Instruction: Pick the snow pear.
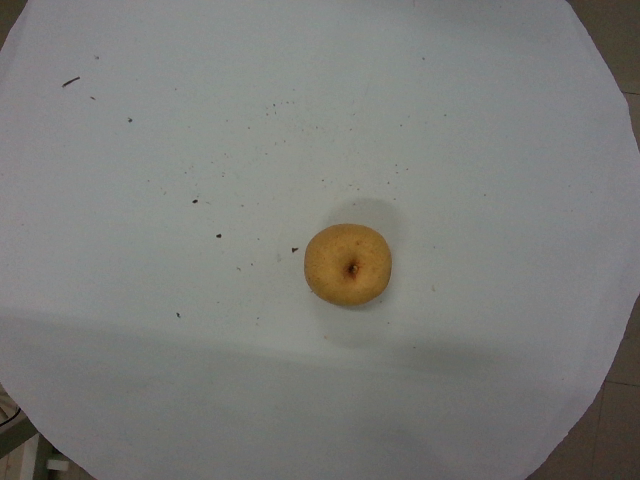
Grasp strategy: vertical